Question: What is the suspected problem?
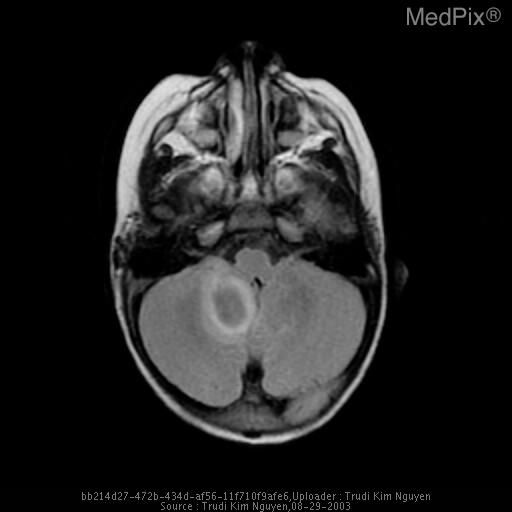
Answer: The findings suggest Contrast head CT is significant for a multiloculated cystic posterior fossa midline mass that is adjacent to the torcula with a portion extending into the occipital calvarium. This mass is low in density with HU measuring 17. There is rim enhancement with several internal septations. There is distortion of the 4th. ventricle with associated dilatation of the temporal horns.  Bone windows demonstrate smooth calvarial remodeling of the occiput with a small focal dehiscence within the bone that may represent a sinus tract. The overlying skin is unremarkable.

Brain MRI again demonstrates this intra- extraaxial posterior fossa mass with homogeneous increased T2 , decreased T1 signal. DWI demonstrates marked restricted diffusion which darkens on the ADC map suggesting an abscess, epidermoid,dermoid or other process with restricted diffusion. Mass effect with hydrocephalus is again demonstated. Findings are consistent with a multiloculated intra and extraaxial posterior fossa mass most consistent with cerebritis/abscess. Given the bony remodeling and midline location, findings are most consistent with a congenital process such as dermoid which has become secondarily infected.. Multiloculated intra- and extra-axial posterior fossa mass with rim enhancement. The patient might have a history of 21 month old male with high fever, mental status changes and possible seizure..